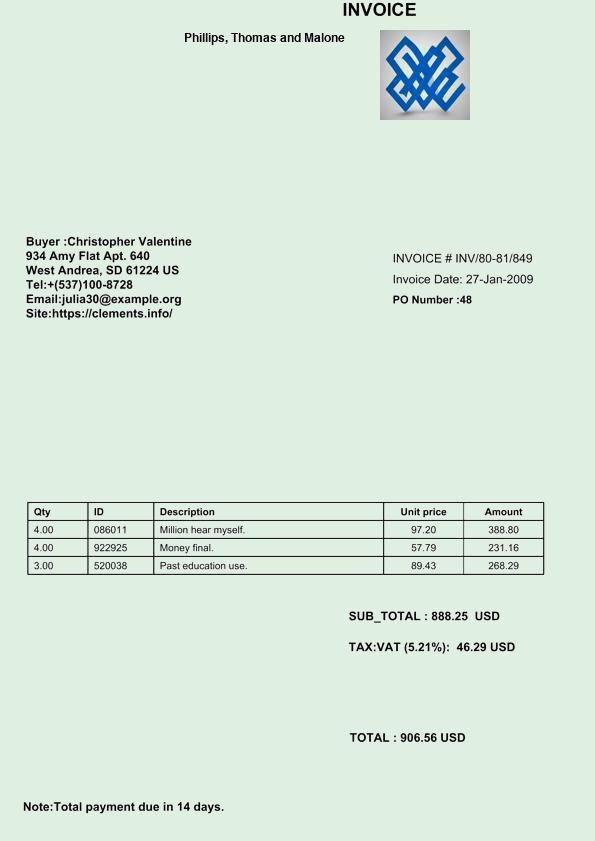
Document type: Invoice